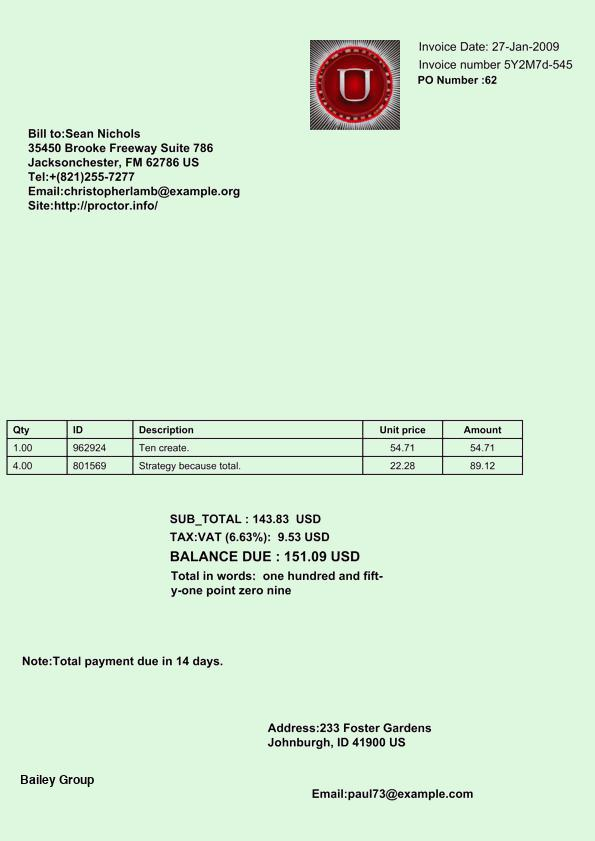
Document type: Invoice